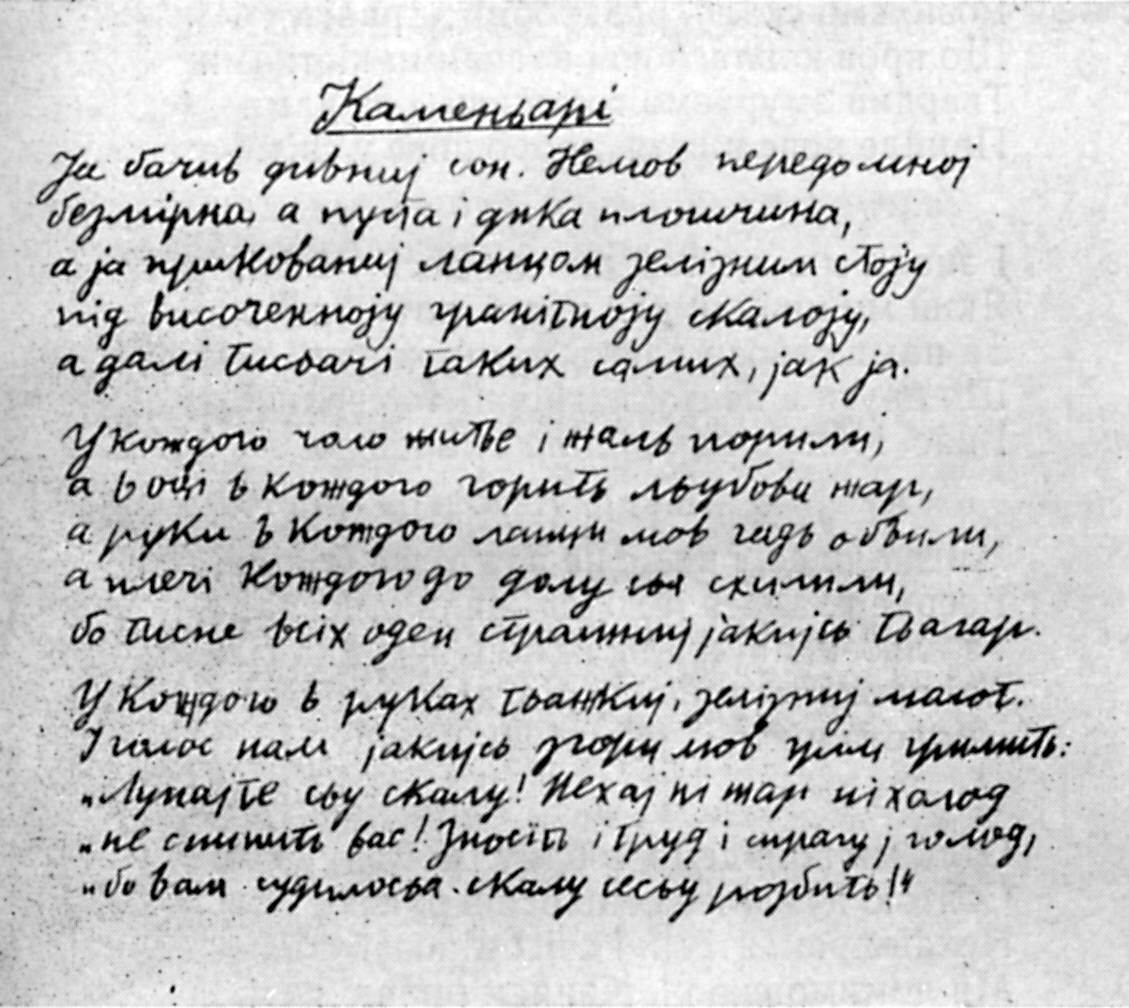
Signature of: ivan franko